Question: What are the imaging findings?
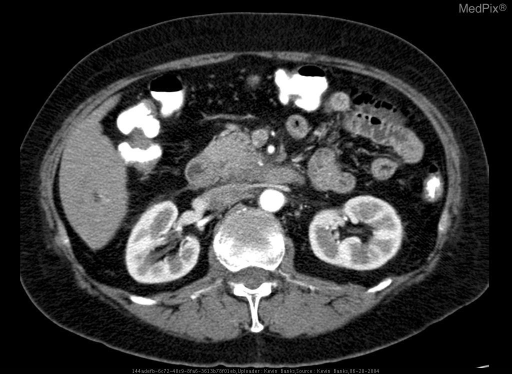
Answer: The imaging shows CT evaluation demonstrates a mass arising in the head of the pancreas. Incidental note was made of a vessel passing along the mass and through the portal-caval space with branches feeding the right hepatic lobe. Angiogram confirmed the presence of a replaced right hepatic artery. Contrast enhanced axial CT through the level of the pancreatic head demonstrates an aggressive appearing mass with associated biliary obstruction..